Question: How is the history relevant to the case?
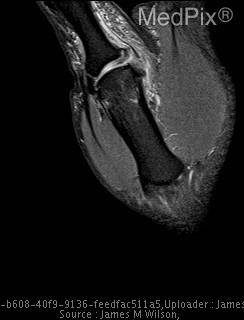
Answer: The patient's history of 28yo male with no significant PMH presents with CC of "sprained right thumb." is key in understanding the case.